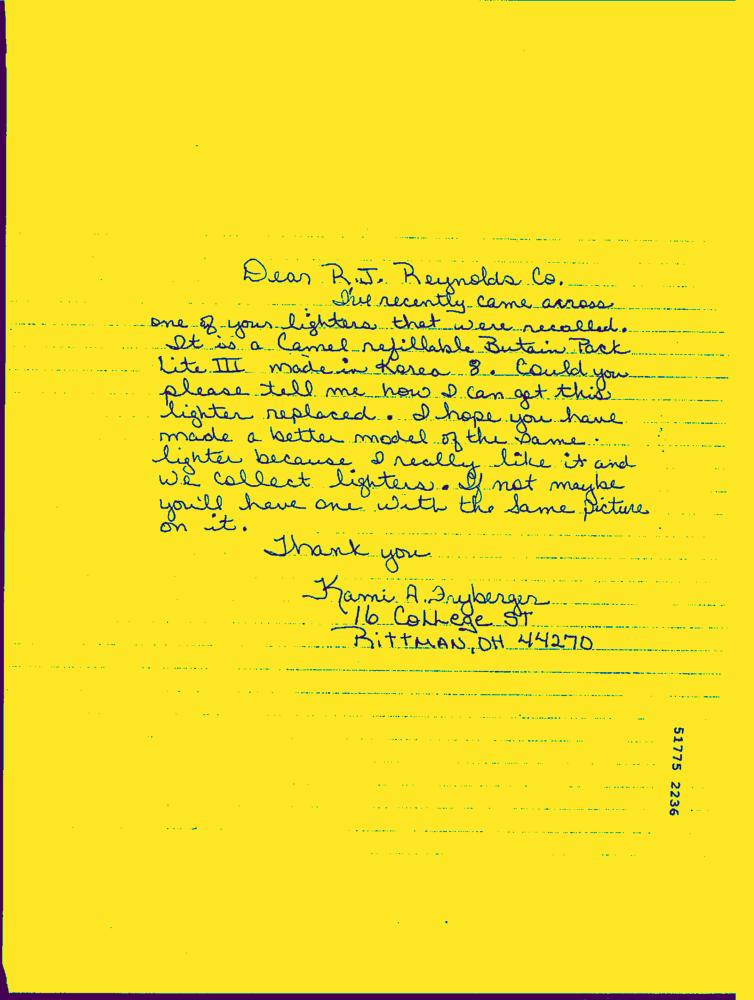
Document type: Hand-Written